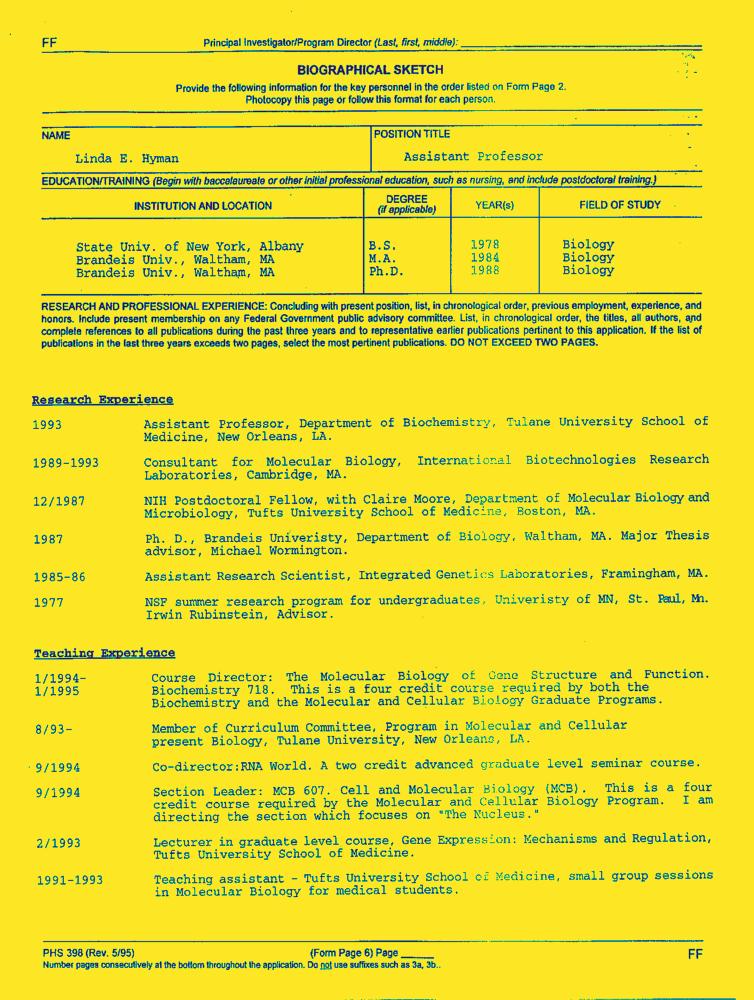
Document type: Resume-Doc